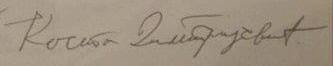
Signature of: q97190874